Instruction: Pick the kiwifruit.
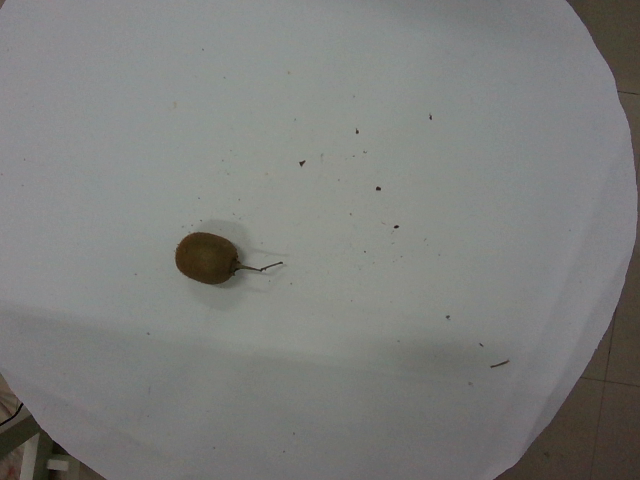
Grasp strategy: vertical